Question: How does the patient history play a role?
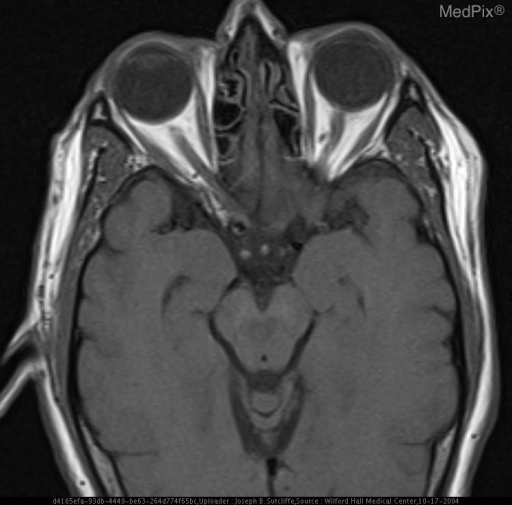
Answer: The patient's history of Decreased vision left eye is key in understanding the case.